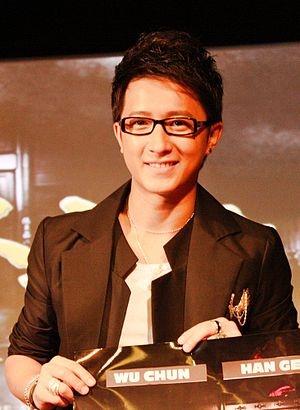
Bahasa Indonesia: Hangeng saat menghadiri Konfrensi Pers film My Kingdom di Jakarta, IndonesiaEnglish: Hangeng when attend Press Conference his Movie "My Kingdom" in Jakarta, Indonesia